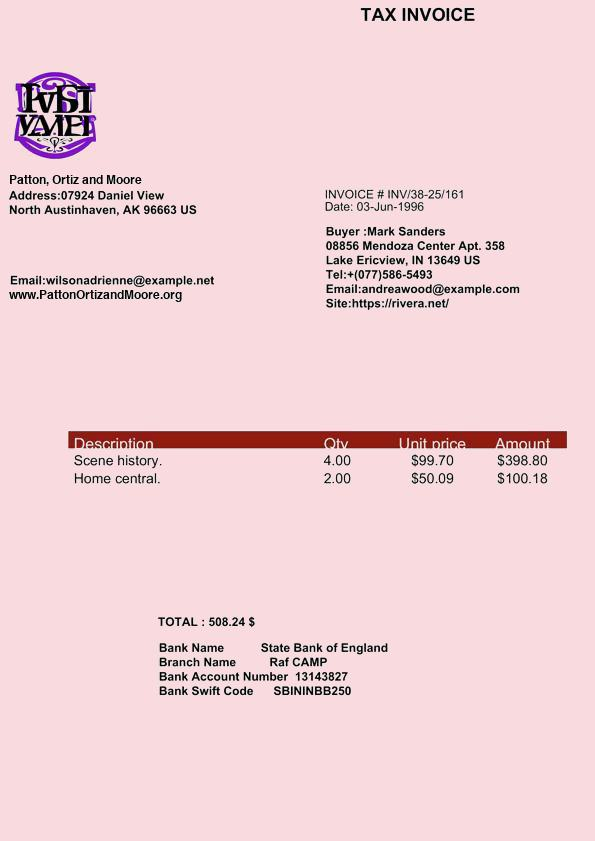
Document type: Invoice